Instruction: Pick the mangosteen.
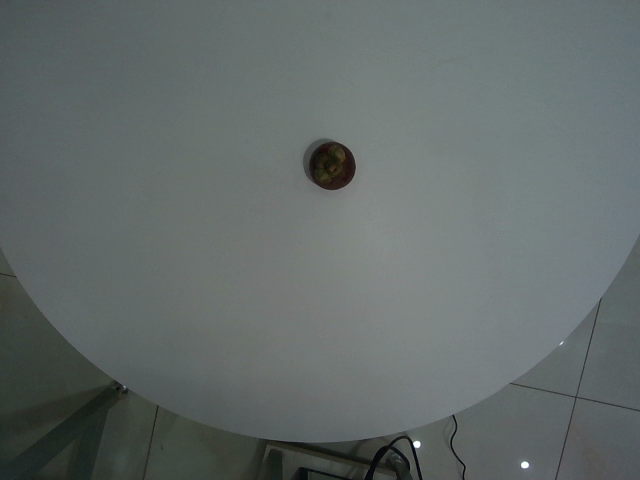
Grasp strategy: vertical